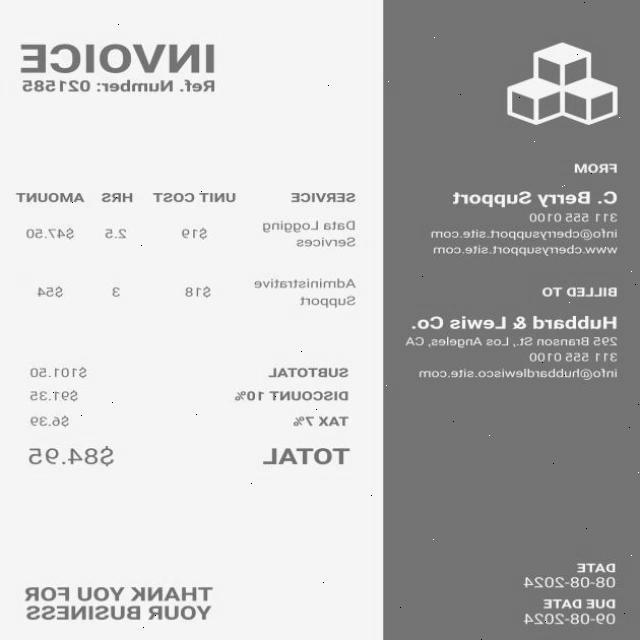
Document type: Invoice